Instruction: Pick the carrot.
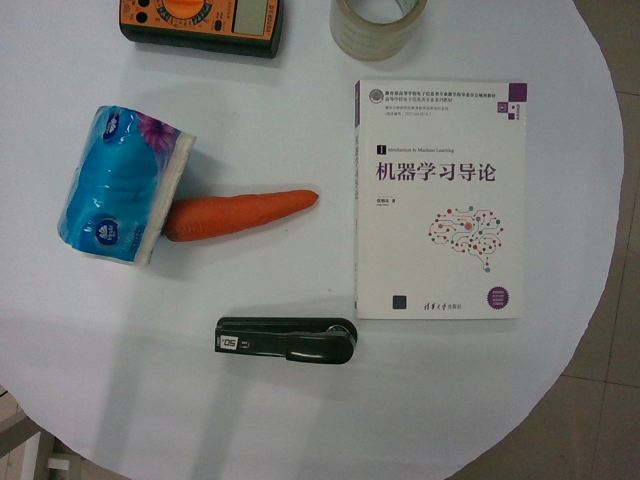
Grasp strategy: vertical